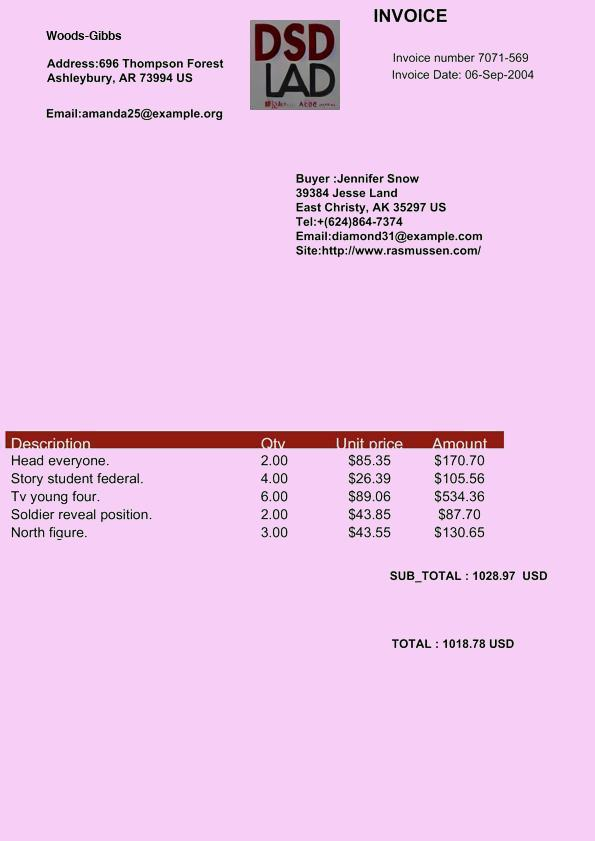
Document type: Invoice